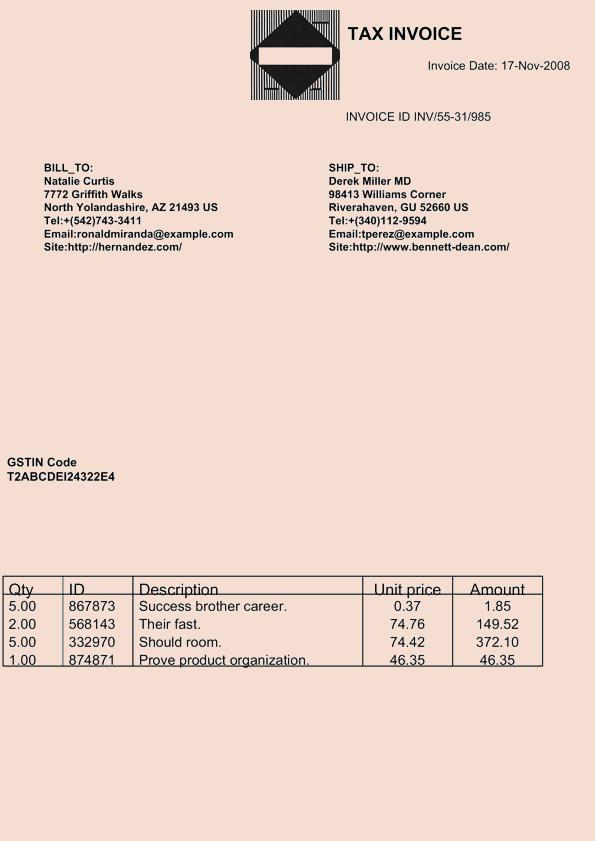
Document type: Invoice